Question: What is the address or location of the property listed in the document?
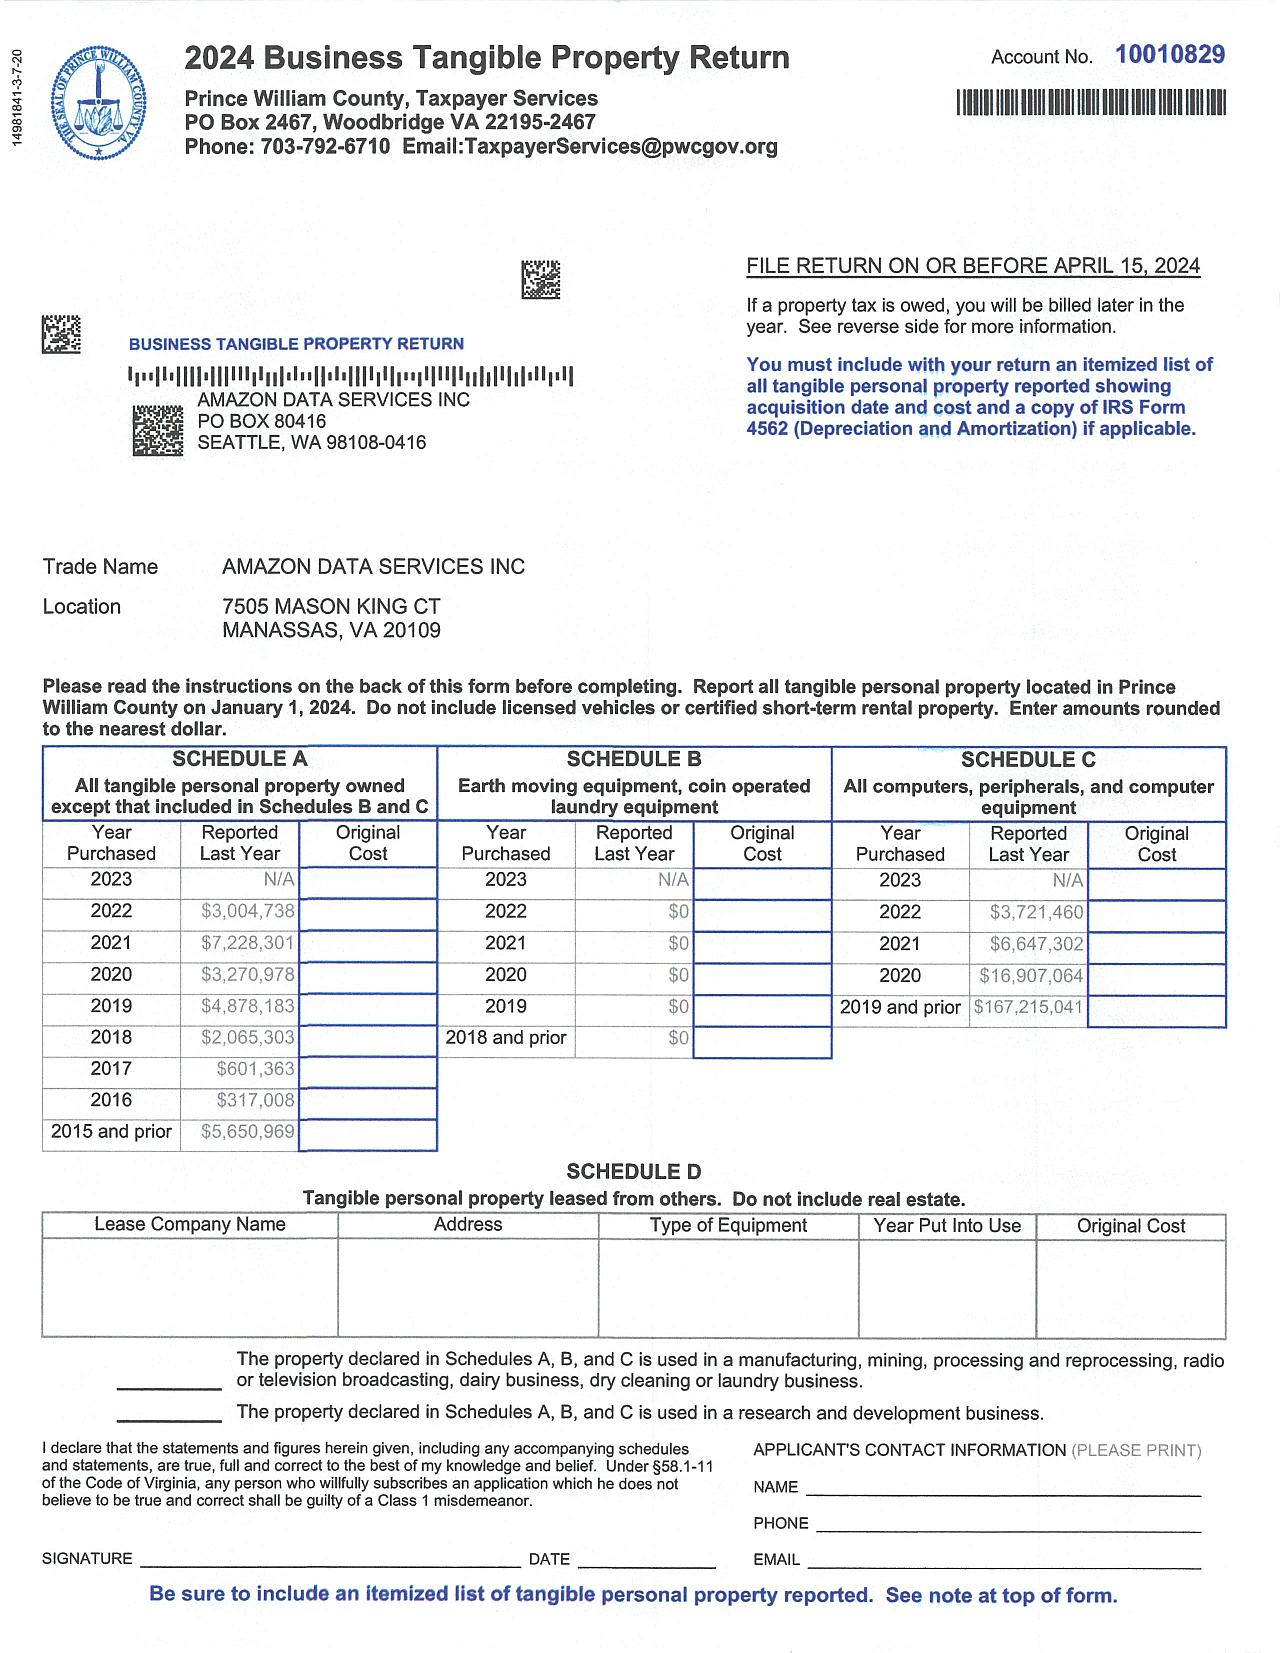
Answer: "7505 MASON KING CT MANASSAS, VA 20109"